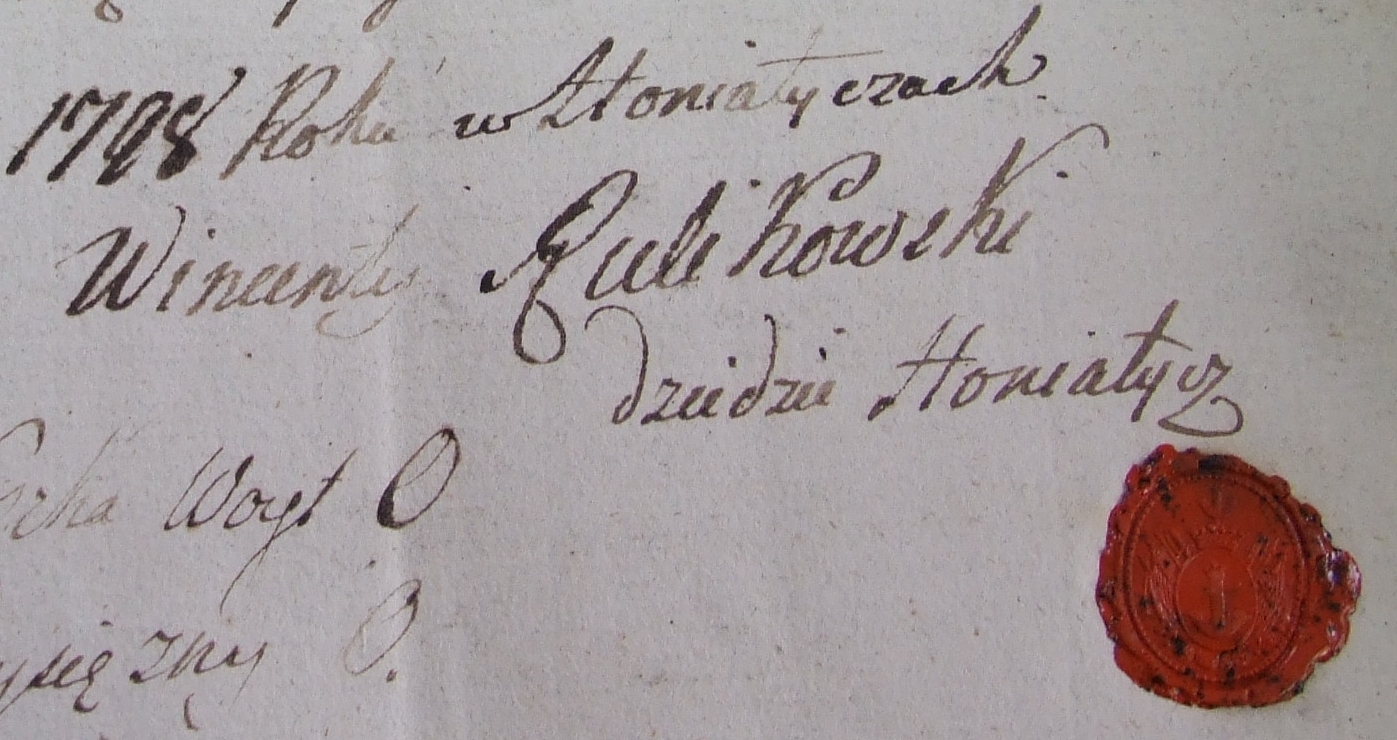
Signature of: wincenty rulikowski